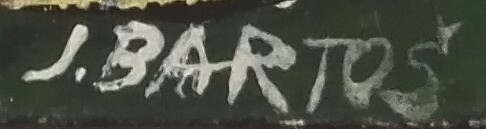
Signature of: jaroslav bartoš